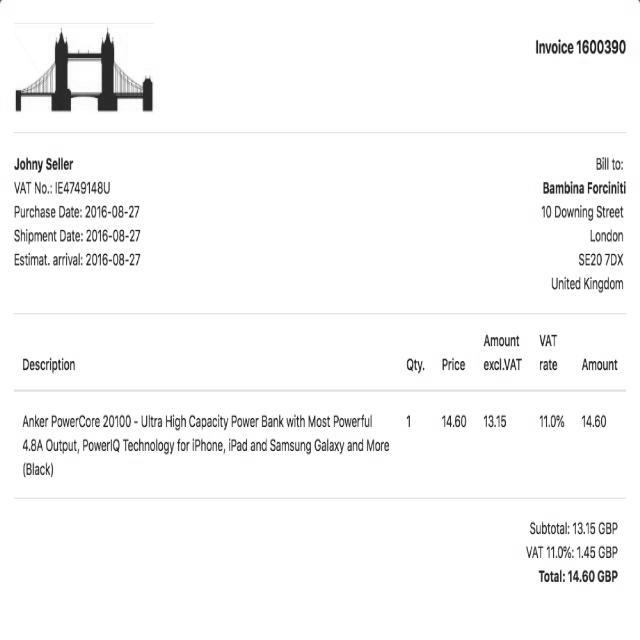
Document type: Invoice